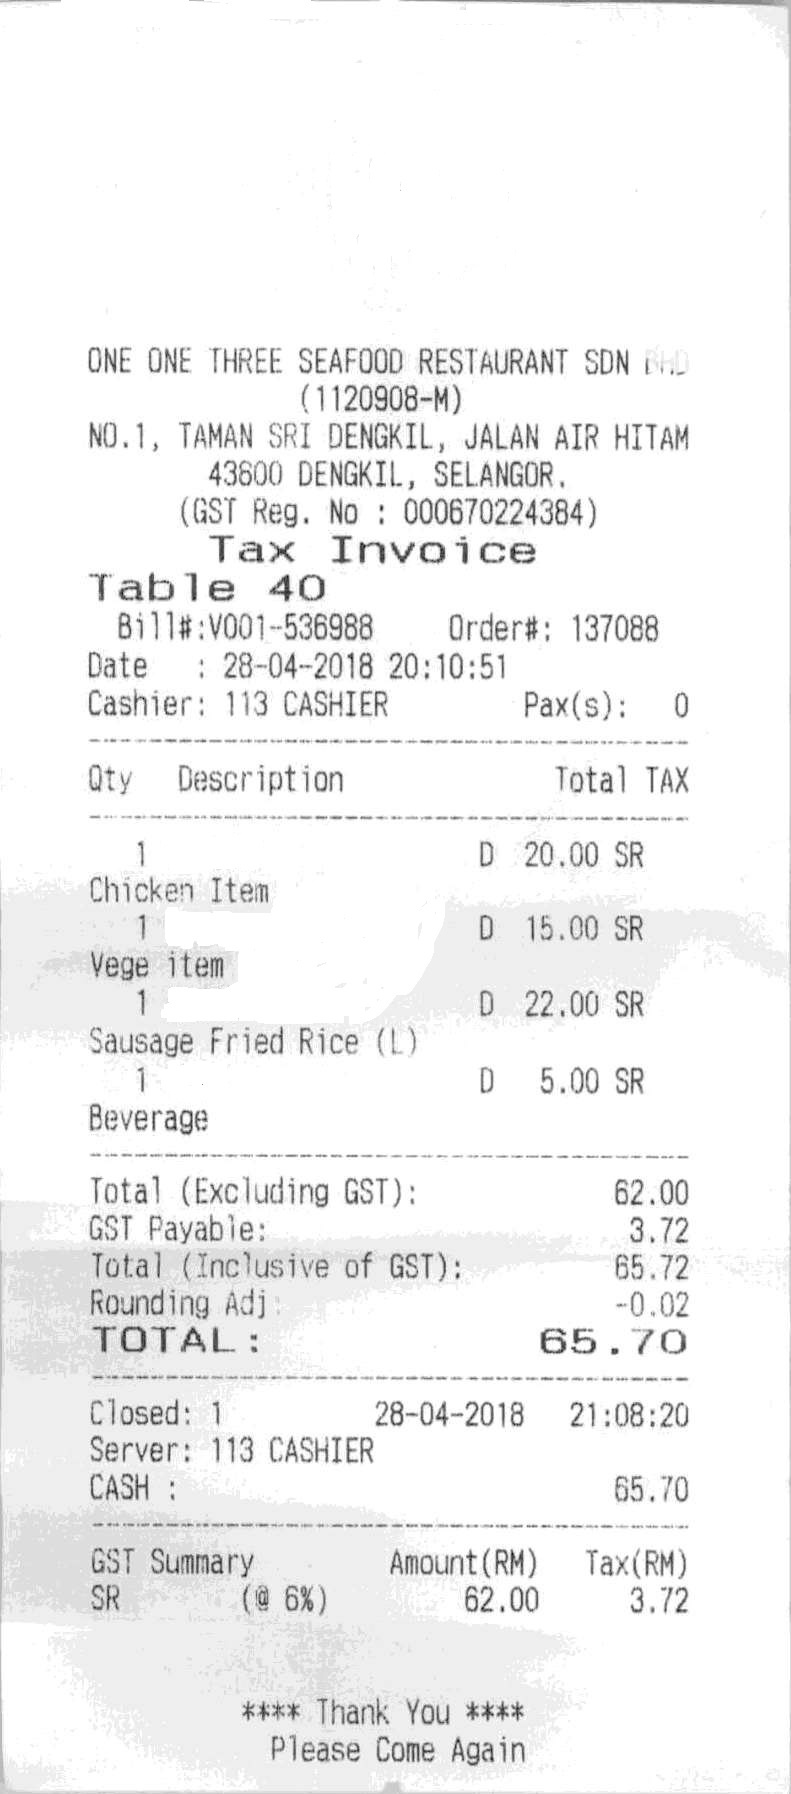
ONE ONE THREE SEAFOOD RESTAURANT SDN BHD
(1120908-M)
NO.1, TAMAN SRI DENGKIL, JALAN AIR HITAM
43800 DENGKIL, SELANGOR.
(GST REG. NO : 000670224384)
TAX INVOICE
TABLE 40
BILL#:V001-536988
ORDER#: 137088
DATE
: 28-04-2018 20:10:51
CASHIER: 113 CASHIER
PAX(S):
0
QTY
DESCRIPTION
TOTAL TAX
1
D
20.00 SR
CHICKEN ITEM
1
D
15.00 SR
VEGE ITEM
1
D
22.00 SR
SAUSAGE FRIED RICE (L)
1
D
5.00 SR
BEVERAGE
TOTAL (EXCLUDING GST):
62.00
GST PAYABLE:
3.72
TOTAL (INCLUSIVE OF GST):
65.72
ROUNDING ADJ:
-0.02
TOTAL :
65.70
CLOSED: 1
28-04-2018
21:08:20
SERVER: 113 CASHIER
CASH :
65.70
GST SUMMARY
AMOUNT(RM)
TAX(RM)
SR
(@ 6%)
62.00
3.72
**** THANK YOU ****
PLEASE COME AGAIN